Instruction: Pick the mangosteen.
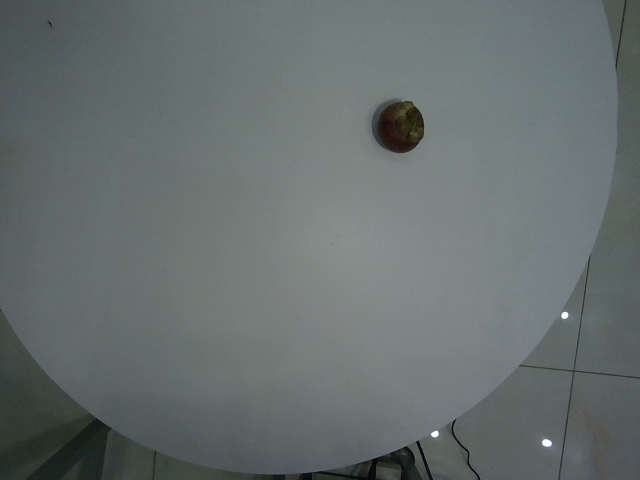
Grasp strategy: vertical